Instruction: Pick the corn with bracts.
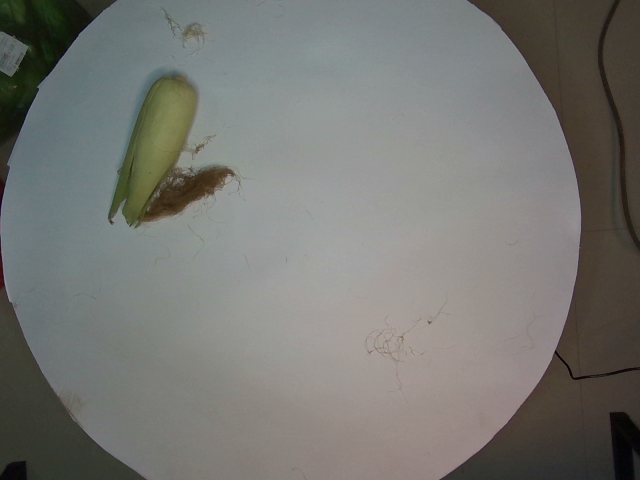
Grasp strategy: vertical